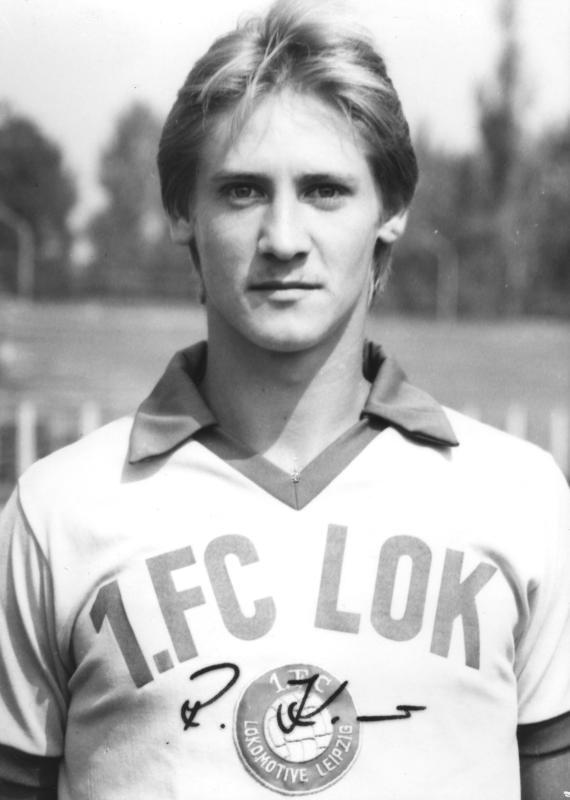
Signature of: ronald kreer